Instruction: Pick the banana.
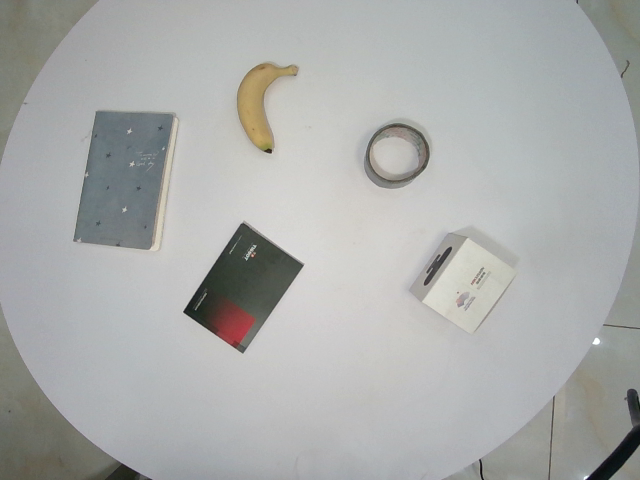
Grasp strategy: vertical